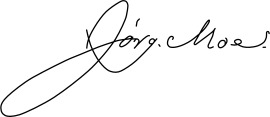
Signature of: jørgen moe